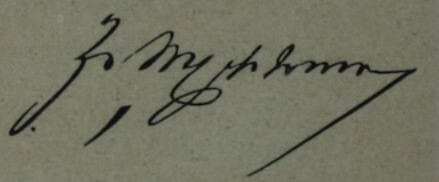
Signature of: harutiun alpiar